Question: What jurisdiction, city, or county is the document associated with?
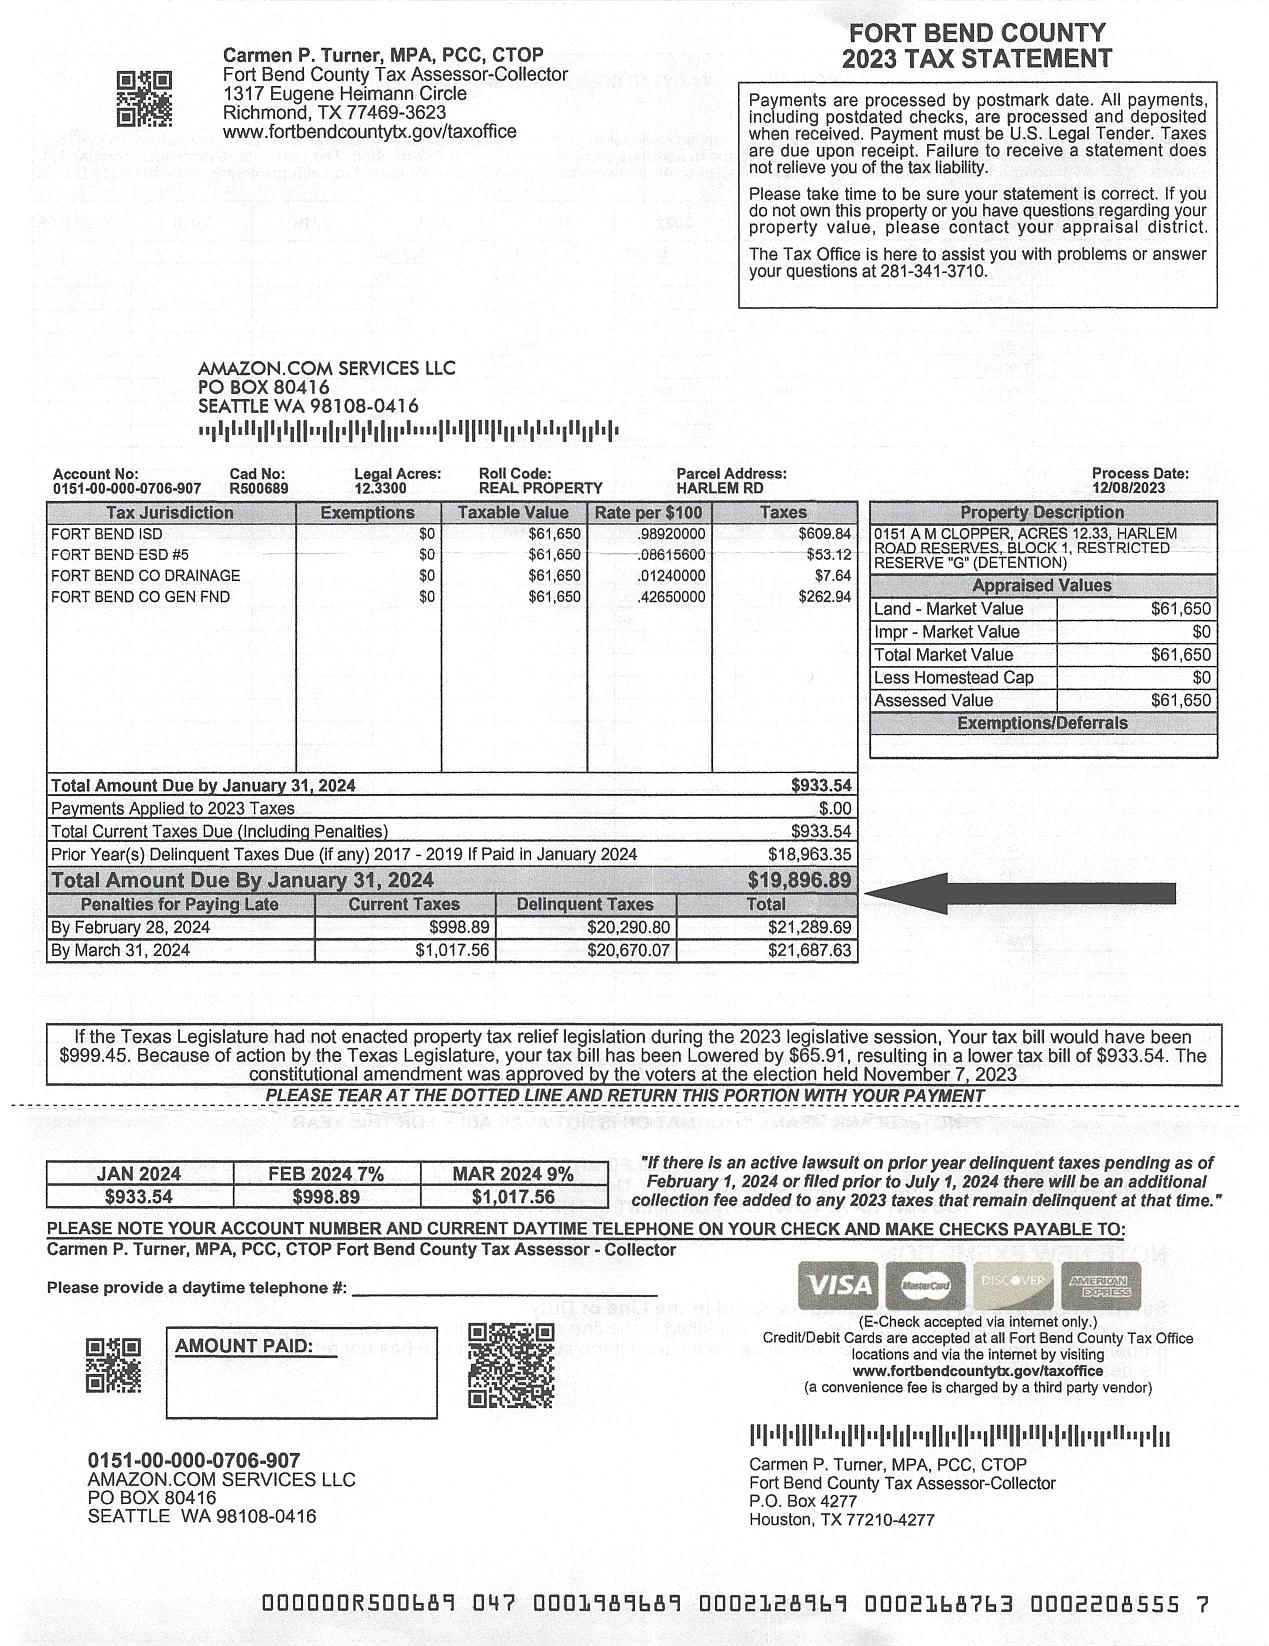
Answer: "Fort Bend County"